Question: What is the suspected problem?
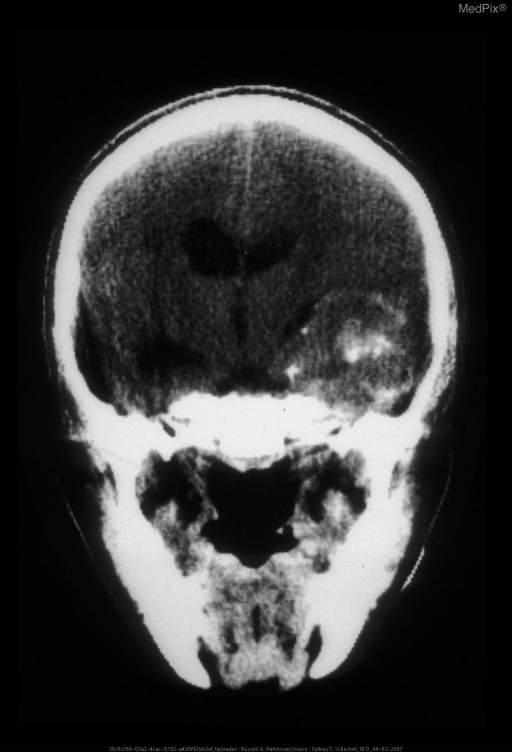
Answer: The findings suggest Ganglioglioma. Ganglioglioma. The patient might have a history of 10 y.o. boy.